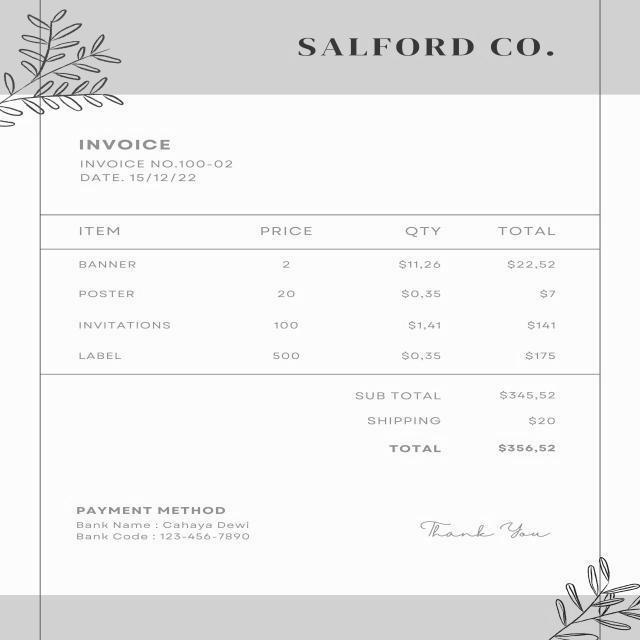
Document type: Invoice